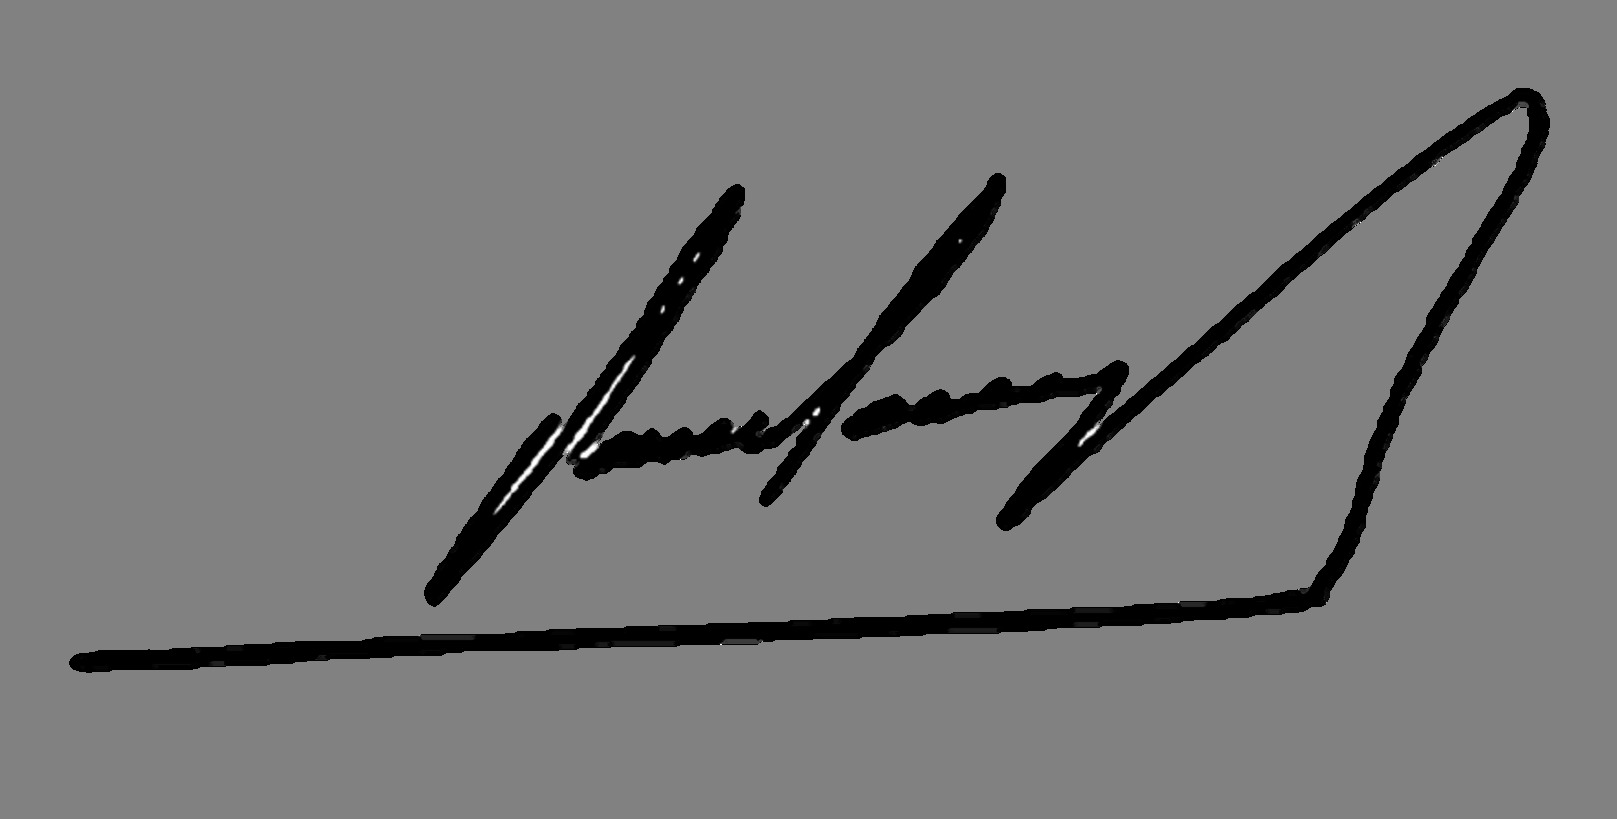
Signature of: paco moncayo